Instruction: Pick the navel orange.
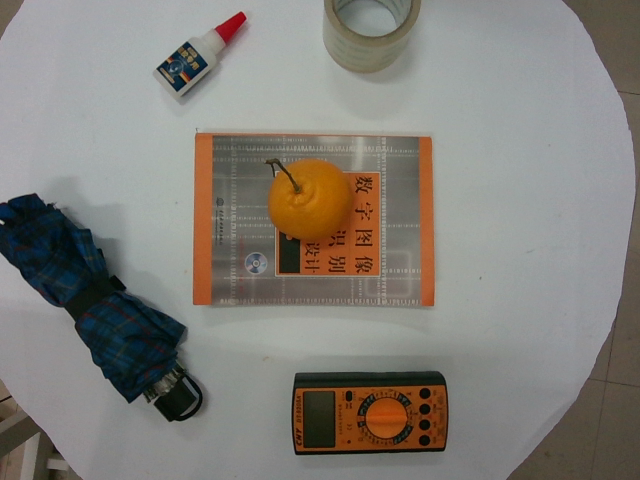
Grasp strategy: vertical